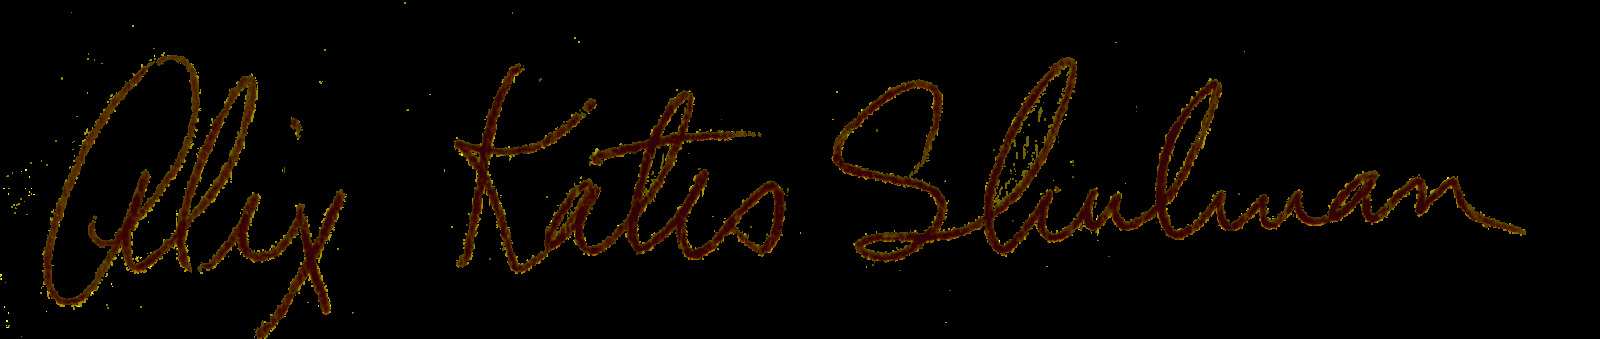
Signature of: alix kates shulman